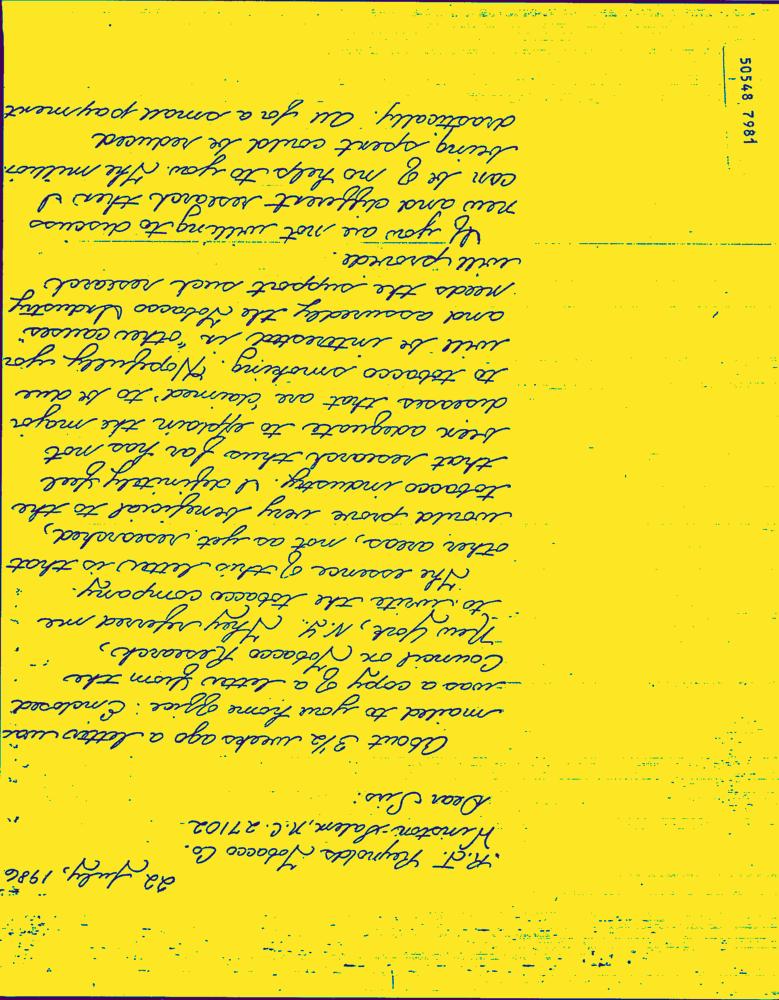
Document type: Hand-Written